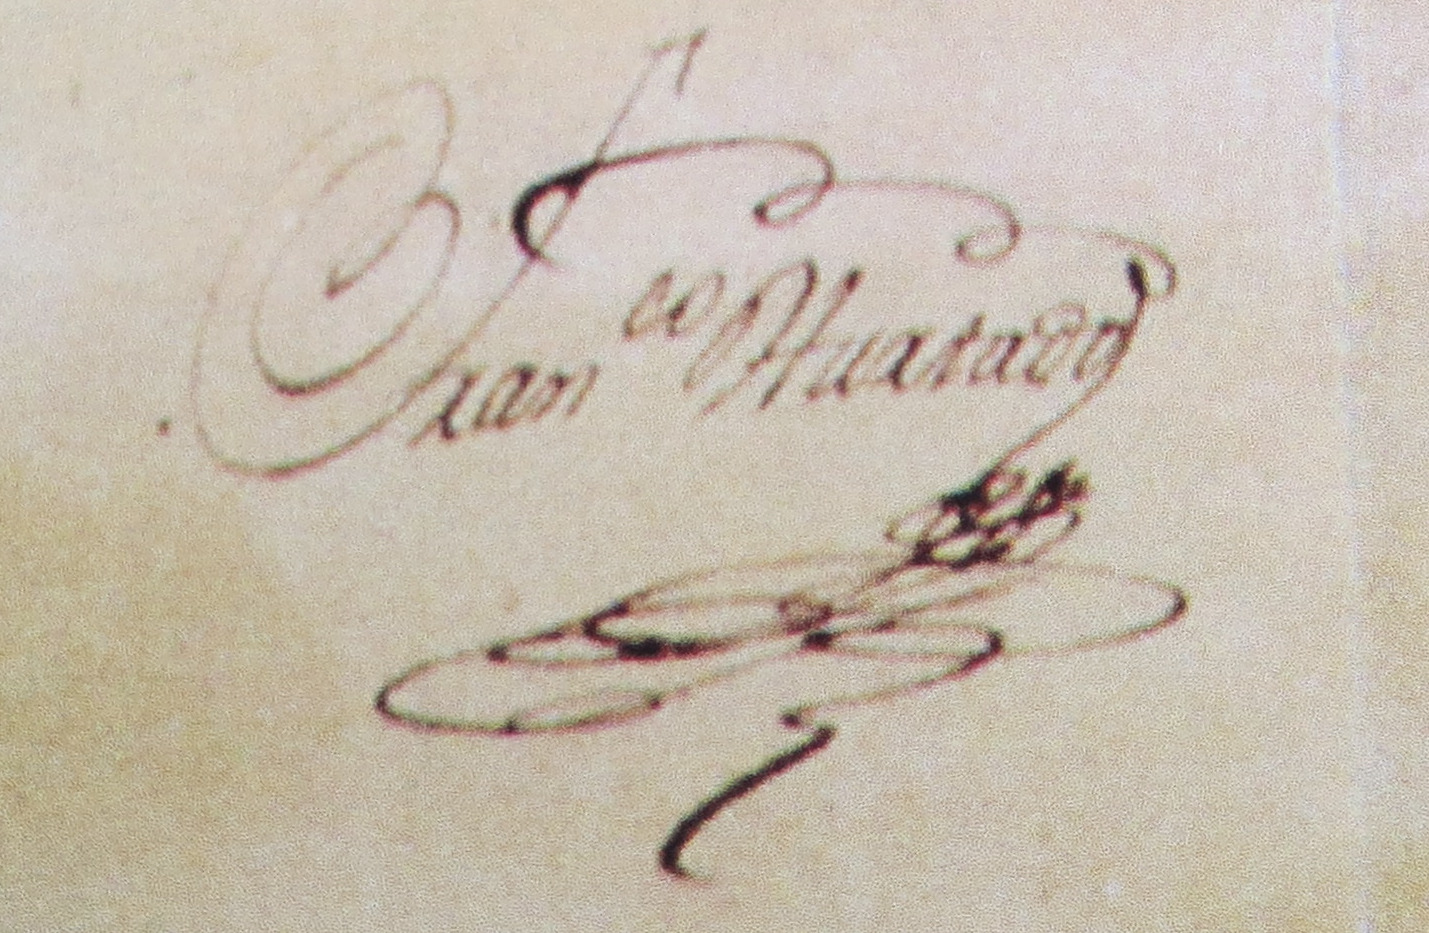
Signature of: francisco hurtado del pino